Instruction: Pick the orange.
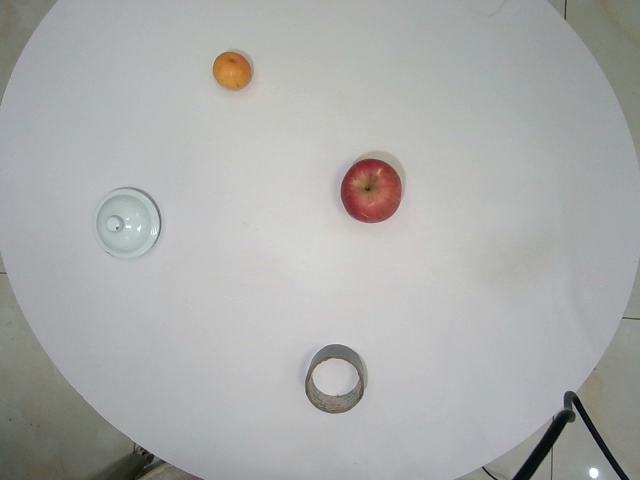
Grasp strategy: vertical